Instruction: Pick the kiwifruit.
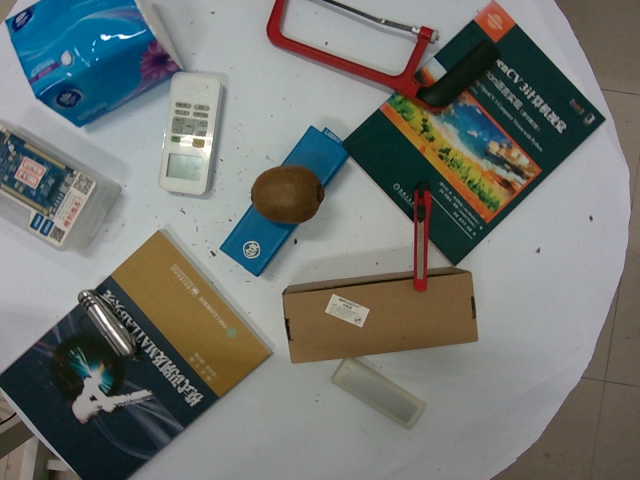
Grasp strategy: vertical